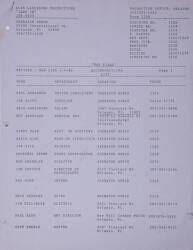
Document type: Invoice